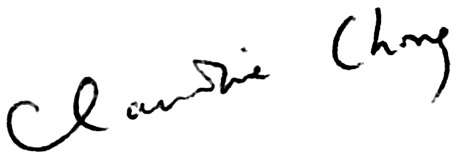
Signature of: claudine chonez